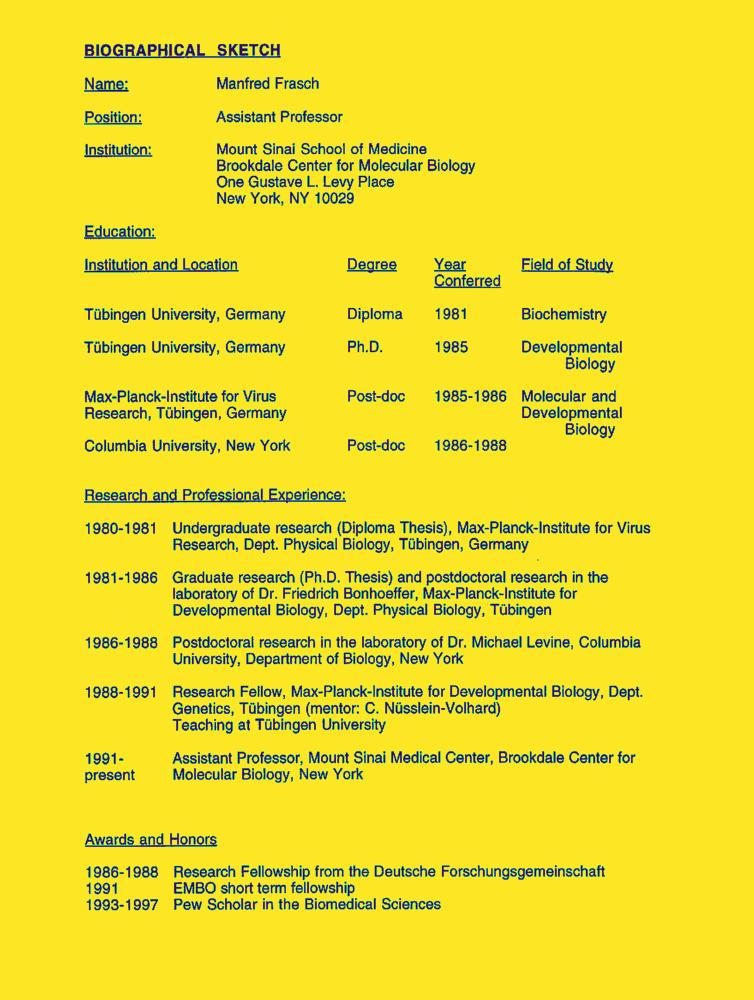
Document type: Resume-Doc